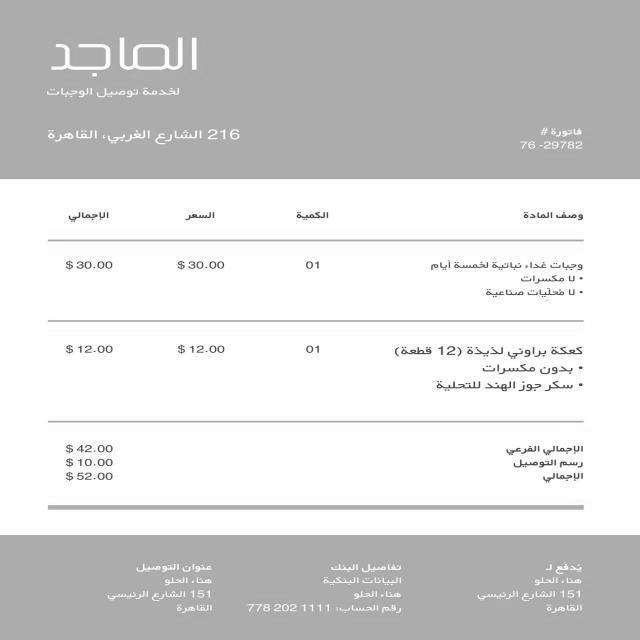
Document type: Invoice